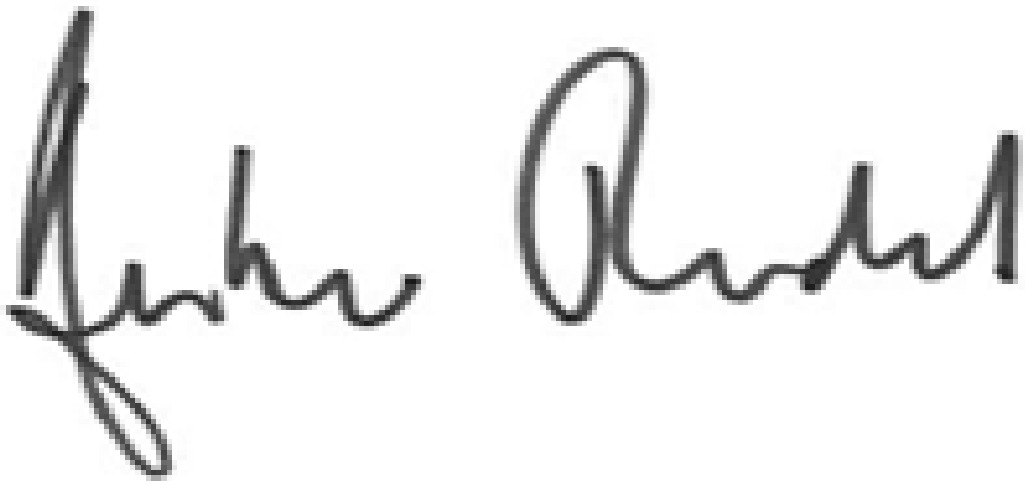
Signature of: amber rudd